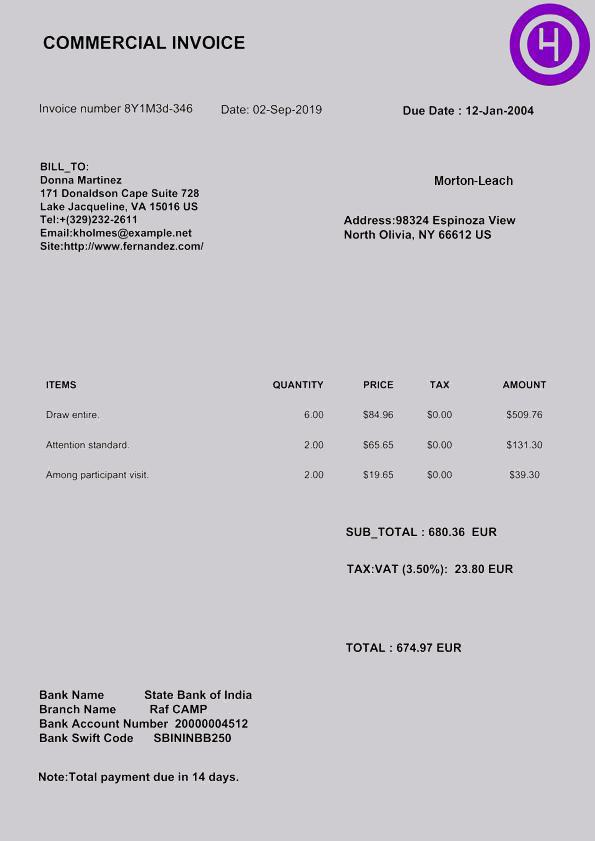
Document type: Invoice